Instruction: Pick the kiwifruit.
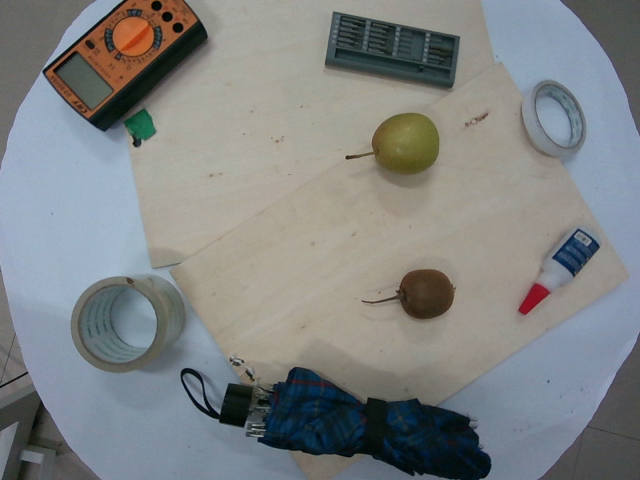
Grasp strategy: vertical